Question: Explain the disease:
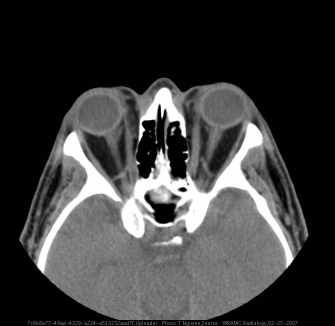
Answer: The disease is discussed as: Grave’s ophthalmopathy (orbitopathy).  Although rare, it can occur in 2% patients with a history of Hashimoto’s thyroiditis.  Grave’s and Hashimoto’s diseases are on opposite sides of the thyroid disease spectrum — manifesting hyperthyroid and hypothyroid symptoms, respectively.  Both diseases can occur in the same person with variable temporal manifestations.  However, the majority of ophthalmopathy cases correlate with Grave’s disease.

Approximately 10% of patients who have ophthalmopathy do not have clinical thyroid disease and are considered euthyroid, but do have elevated serum thyroid autoantibodies and thyroid-specific T-cells circulating.  Within the remaining 90% who do have clinical thyroid disease, approximately 40% have ophthalmic presentation within 6 months after diagnosis of hyperthyroidism, 20% have concurrent clinical thyroid and ophthalmic disease presentation, and 20% have ophthalmic involvement prior to diagnosis of thyroid disease.  Grave’s orbitopathy affects about 16 women and 3 men in a population of 100,000 per year with men having greater severity of disease.

Risk factors for development of Grave's ophthalmopathy are female, positive family history autoimmune diseases, smoking, age, and radioiodine therapy for Grave's hyperthyroidism (compared to surgery or antithyroid drugs).

Grave’s orbitopathy results in bilateral proptosis, lid retraction, chemosis, and vision changes in affected persons attributing to the increase in retroorbital connective tissue and extraocular muscle enlargement.  Complications may involve corneal ulceration and infection due to loss of eye protection and lubrication.

The pathogenesis involves autoantibodies against thyroid stimulating hormone receptor (TSHR) antigens that can be found in the thyroid as well as in other tissues.  It is unknown why retroorbital tissues are predominantly affected.  Studies show that retroorbital fibroblasts and adipocytes express TSHR mRNA suggesting the mechanism of TSHR antibodies directly stimulating the fibroblasts and adipocytes resulting in increased production of glycosaminoglycans (GAGs) and fat tissue.

Another mechanism in the pathogenesis of Grave's ophthalmopathy involves T-cells that recognize self TSHR antigens as foreign.  This autoimmune process stimulates T-cells to produce cytokines such as tumor necrosis factor (TNF) alpha and interferon gamma that recruit lymphocytes and create inflammation and edema within the orbit.  Hence, there is lymphocytic infiltration of extraocular muscles and associated edema accounting for muscle belly enlargement.  It is not known why the inferior recti are usually affected first, followed by the medial recti, then superior recti, and lastly the lateral recti, but this is a consistent finding.

Treatment for Grave's ophthalmopathy depends on severity of symptoms.  If present, treat hyperthyroidism with methimazole.  For mild involvement including dry, irritated eyes, natural tears are helpful during the day and an eye lubricant (methycellulose) is appropriate at night.  For moderate disease that can include conjunctival erythema, progressive proptosis, and diplopia, prednisone 30mg daily for 4 weeks should be initiated additionally.

External radiation may be used in conjunction to prednisone if high dose is contraindicated or not tolerated in the case of persistent orbital edema.  In severe disease in which the patient presents with threatened loss or complete loss of vision, initial pulse therapy with intravenous methylprednisone or immediate intramuscular dexamethasone 4mg may be done before urgent orbital decompression surgery.

Surgery is also indicated for refractory disease despite glucocorticoids or cosmetic correction of severe proptosis.  The orbit may be decompressed transantrally, which involves removal of medial wall and floor of the orbits.  This procedure is preferred over others because it does not involve craniotomy or extensive scarring.